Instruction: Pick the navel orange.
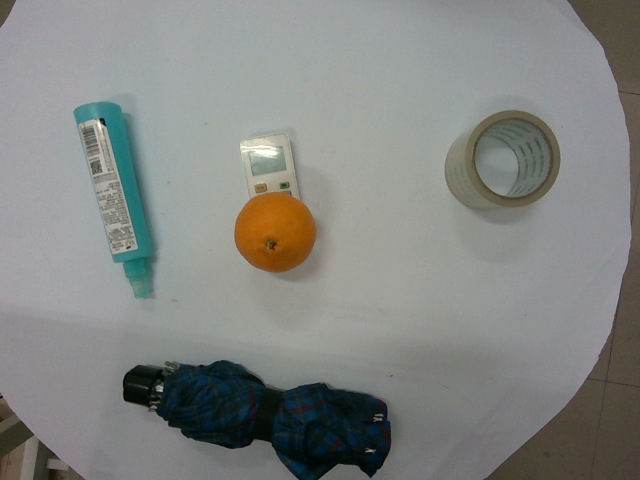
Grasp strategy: vertical